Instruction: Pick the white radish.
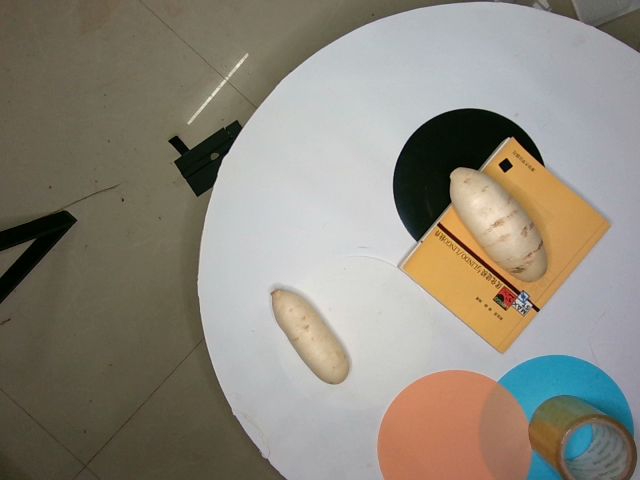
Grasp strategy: vertical